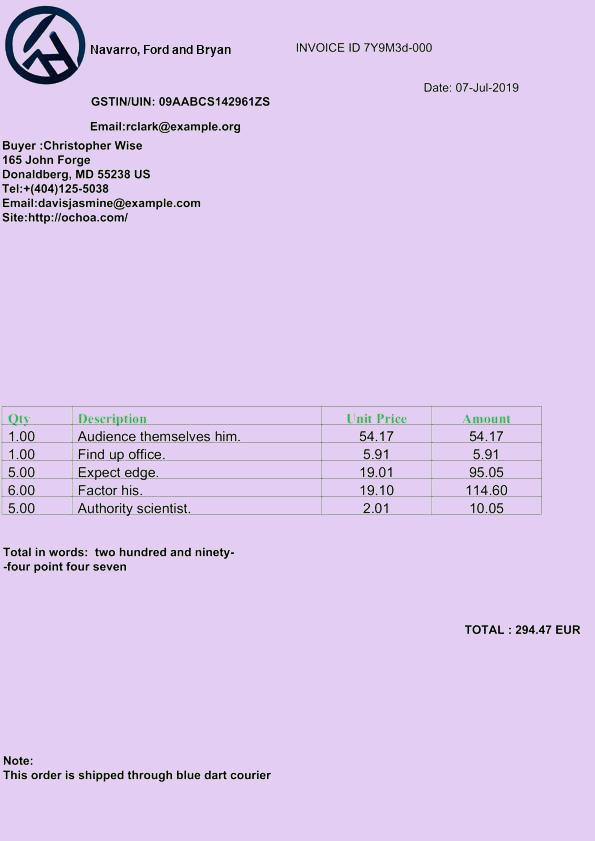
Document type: Invoice